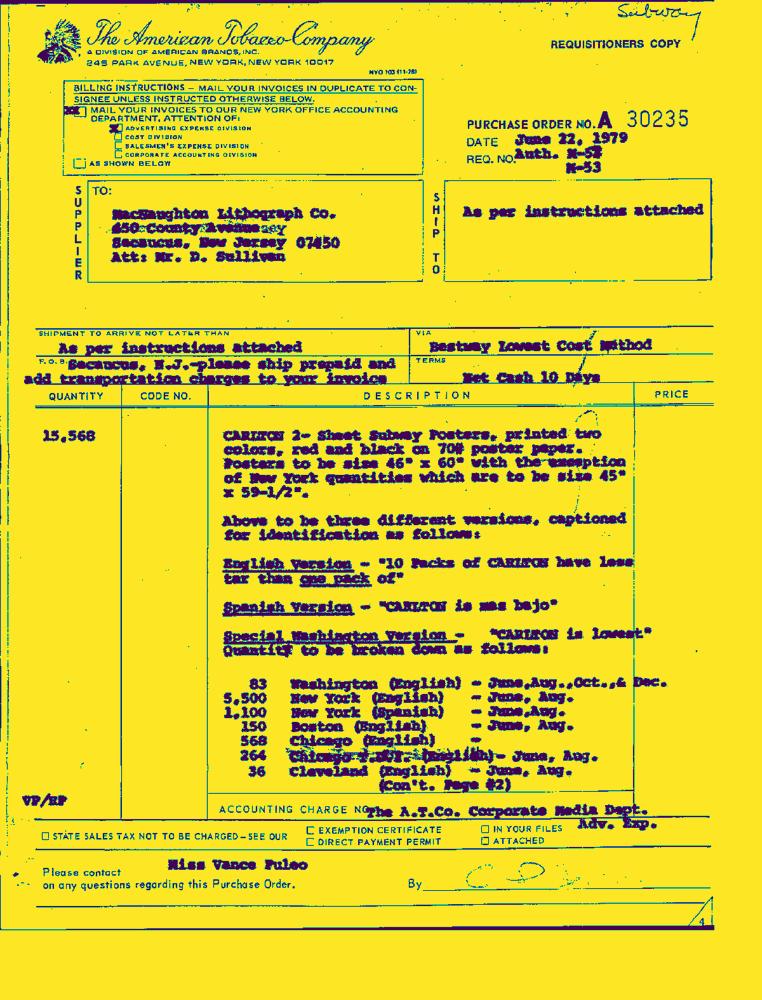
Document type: Invoice-Doc